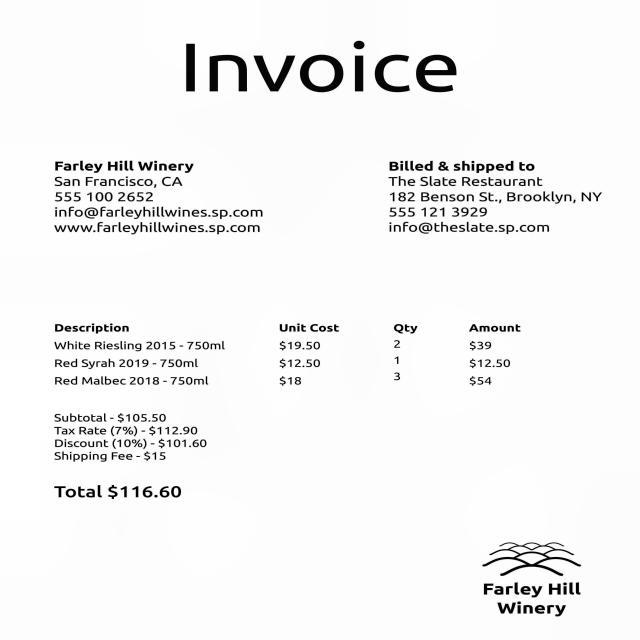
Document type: Invoice